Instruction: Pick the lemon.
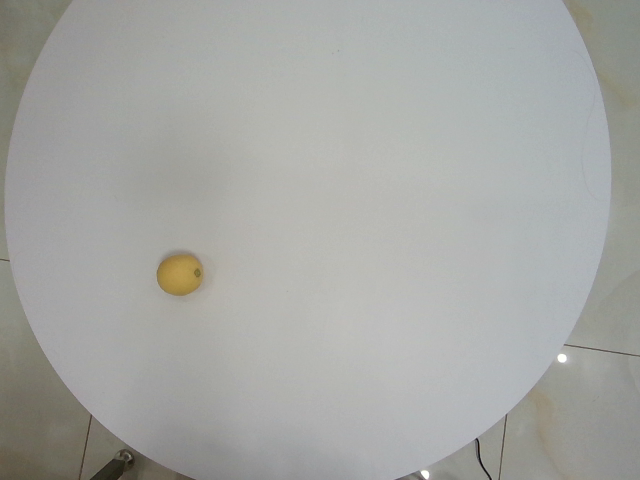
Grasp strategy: vertical